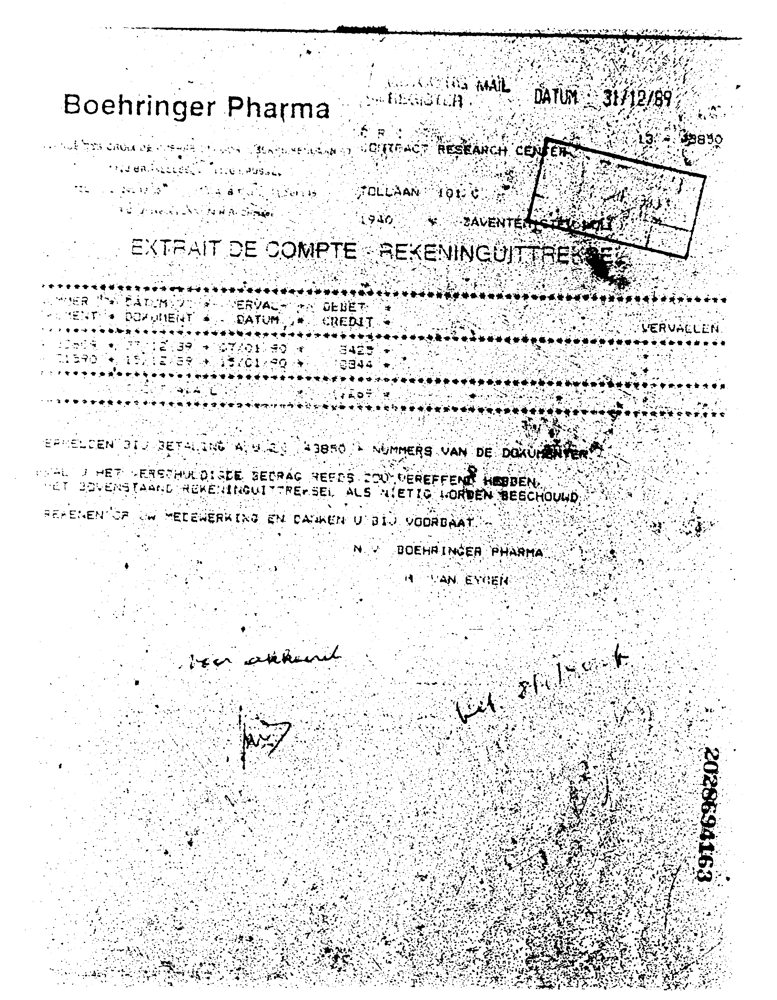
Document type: Invoice